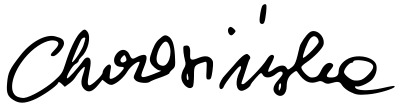
Signature of: dominika chorosińska